Question: How does the patient history play a role?
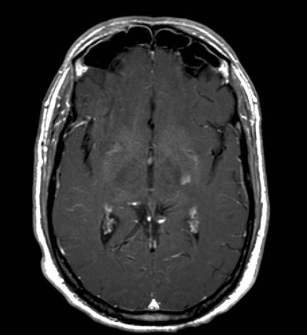
Answer: The patient's history of 42 y.o. combat fighter pilot c/o "blind spot" - sudden onset  six days ago and lasted about four hours.  Previous Hx of a similar episode several years ago. is key in understanding the case.